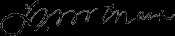
Signature of: frederick v mcnair